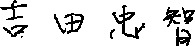
Signature of: tadatomo yoshida